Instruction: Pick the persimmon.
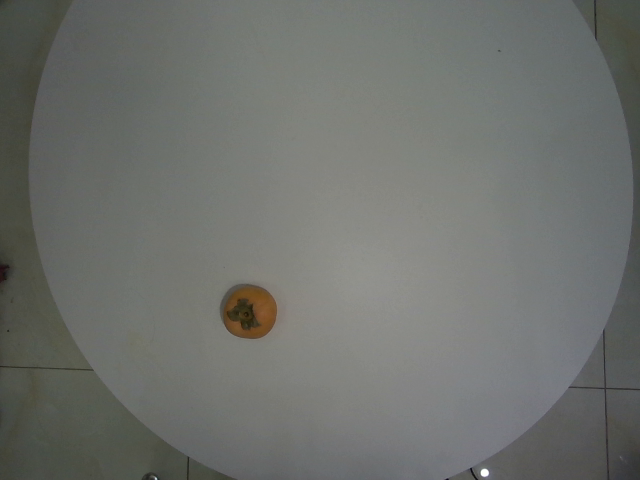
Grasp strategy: vertical